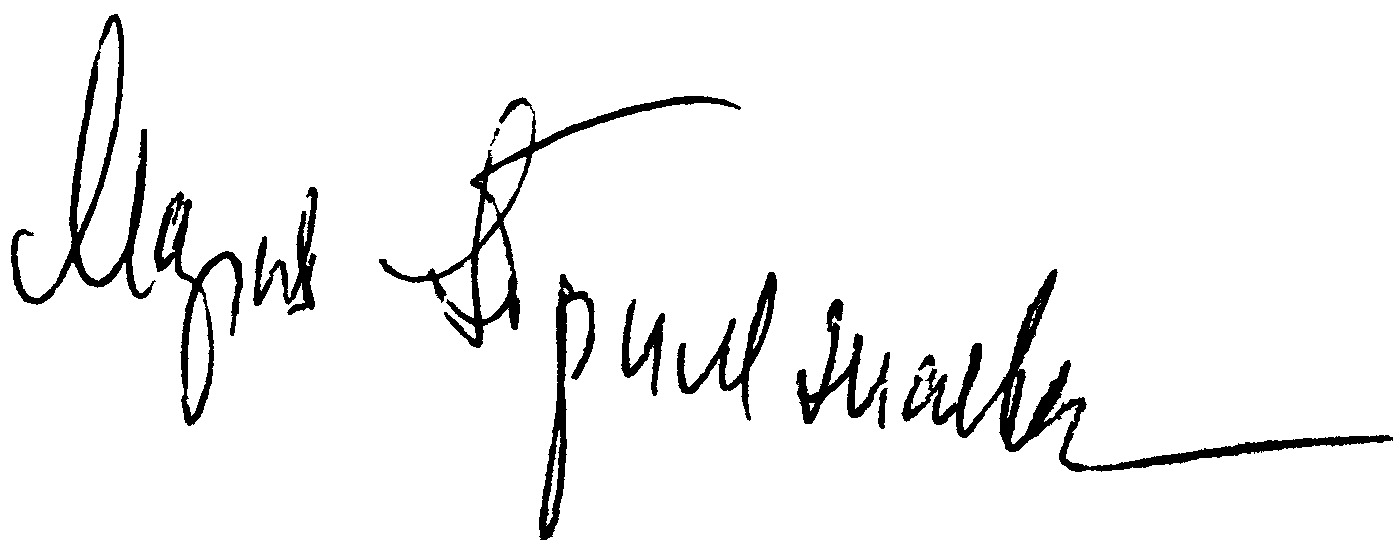
Signature of: maria prilezhayeva